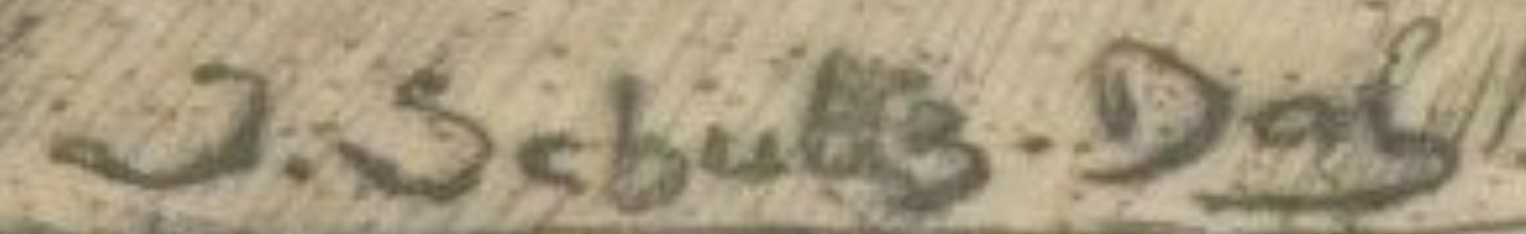
Signature of: jacques schultz dal